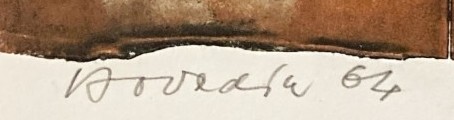
Signature of: jaroslav hovadík